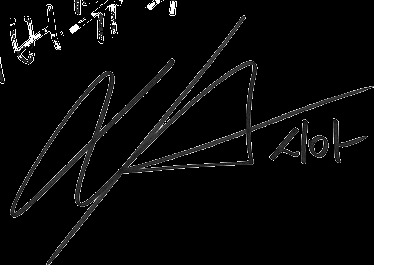
Signature of: kim junsu